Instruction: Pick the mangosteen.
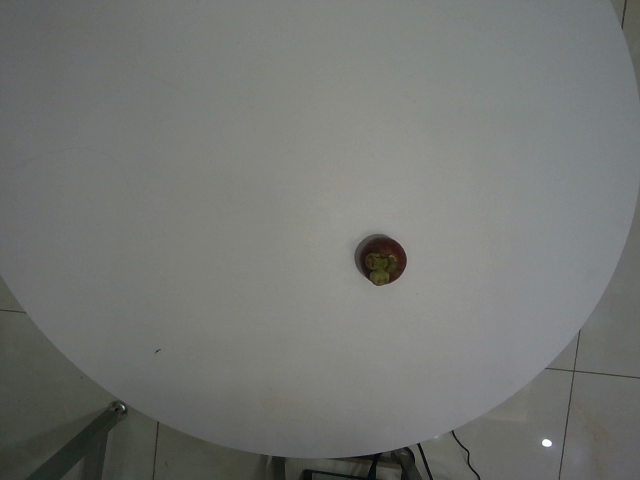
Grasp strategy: vertical